Question: What tax district, tax-rate area, or tax area code is specified in the document?
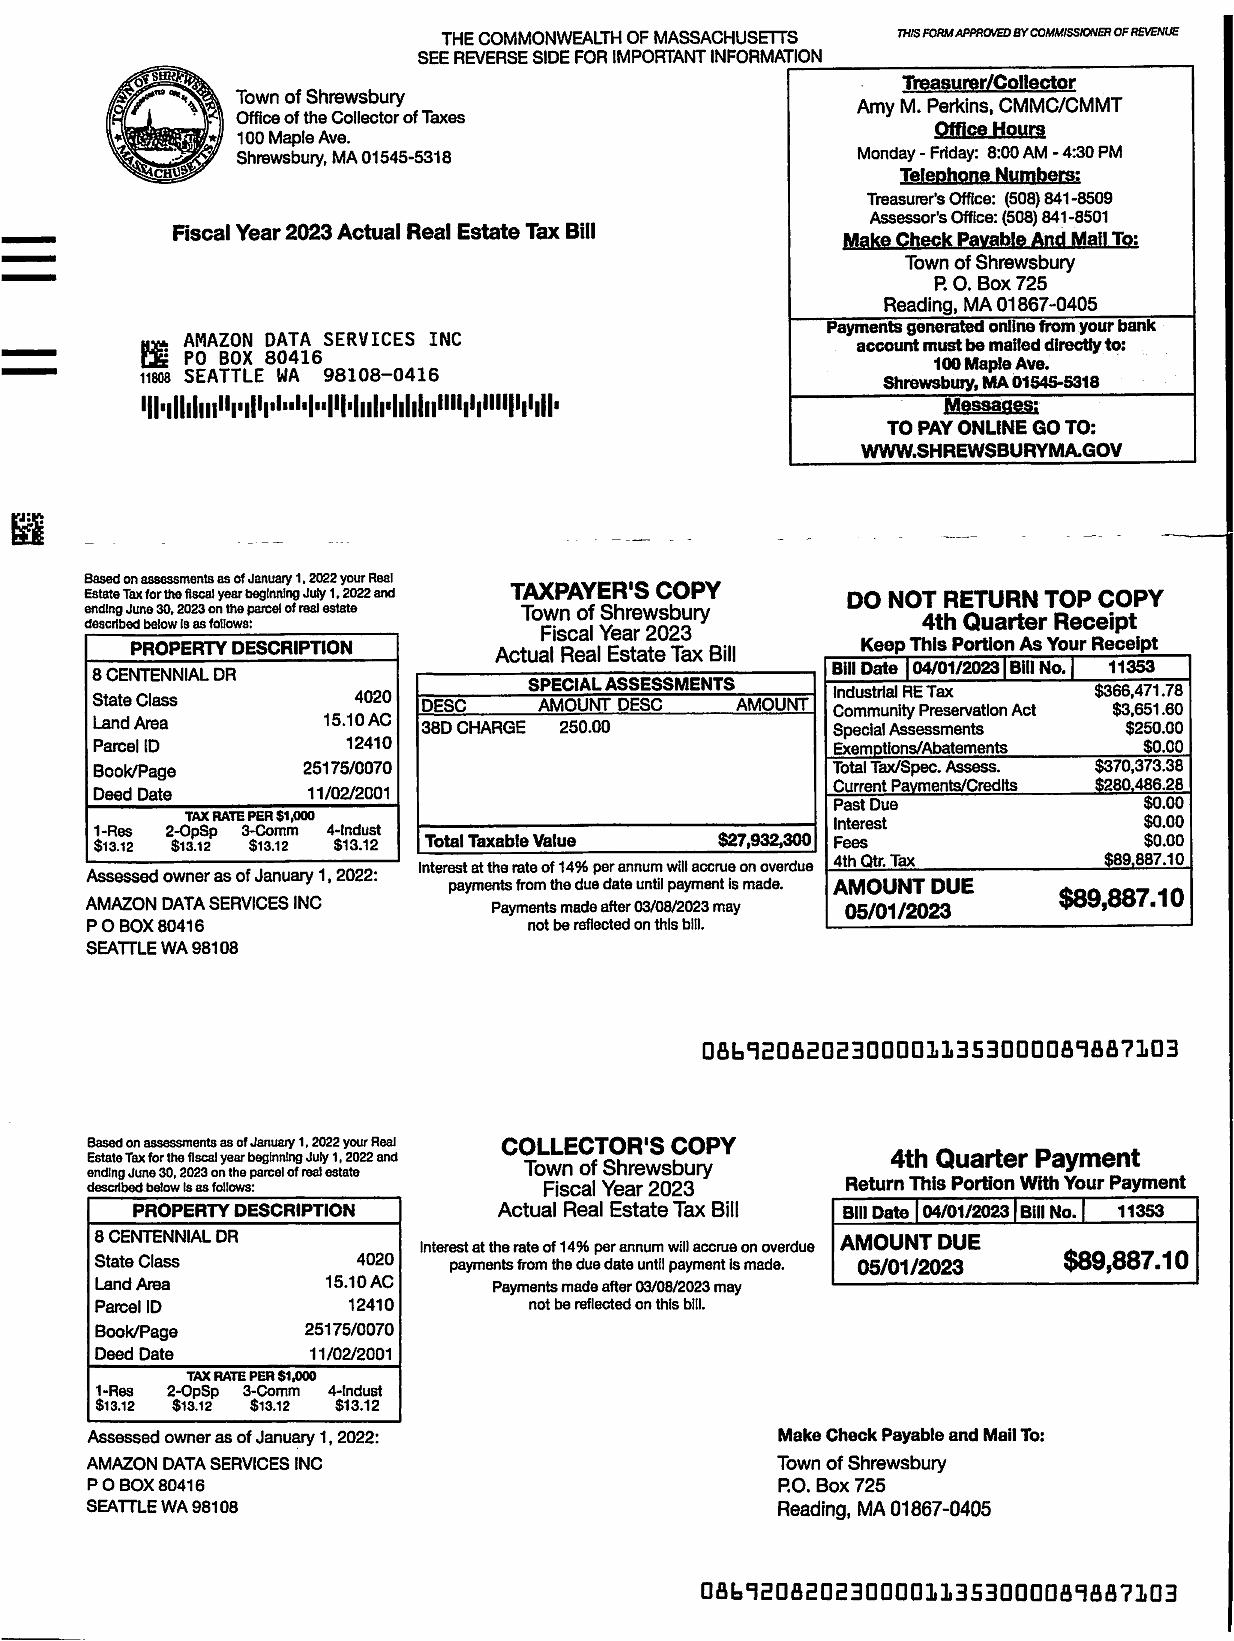
Answer: "4020"